Please extract the written amount, numerical amount, recipient's name, date on the cheque, and the bank's name from the image.
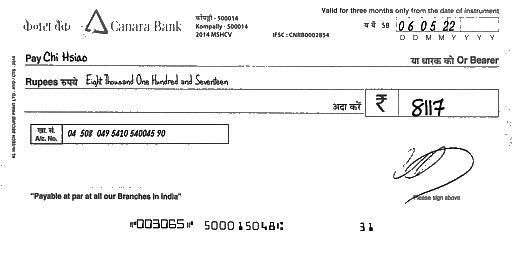
amt_in_words: Eight Thousand One Hundred and Seventeen
amt_in_figures: 8117
payee_name: Chi Hsiao
bank_name: Canara Bank
cheque_date: 06/05/22